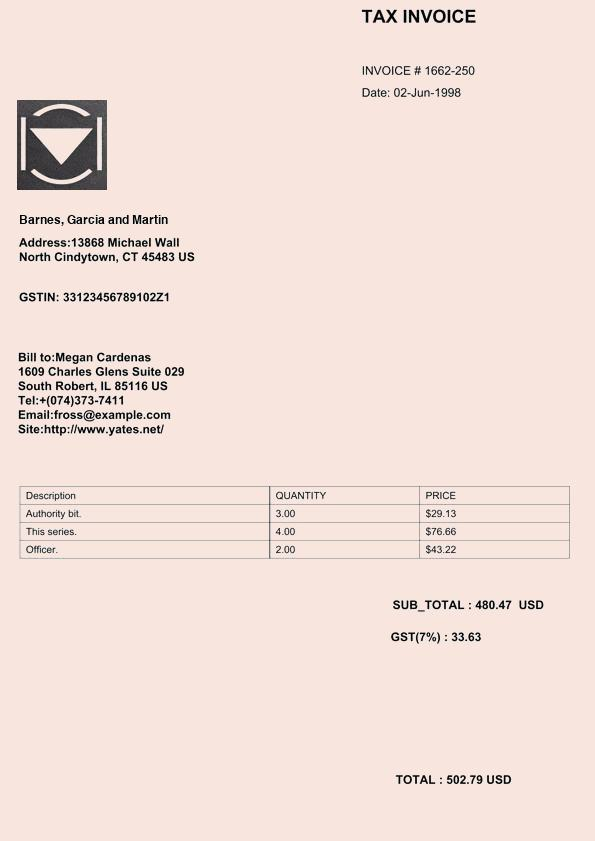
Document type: Invoice